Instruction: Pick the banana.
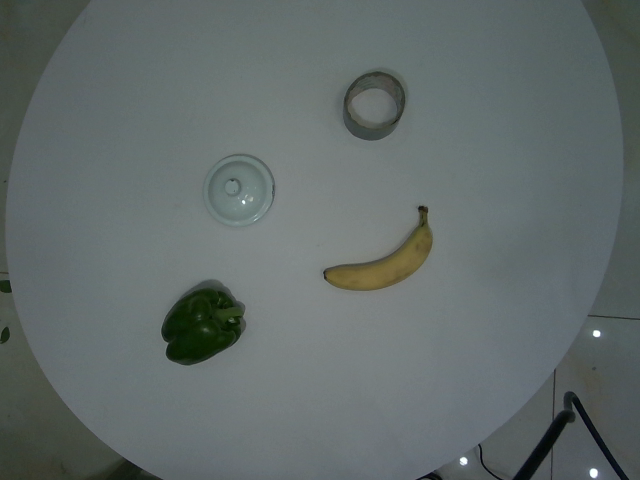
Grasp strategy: vertical